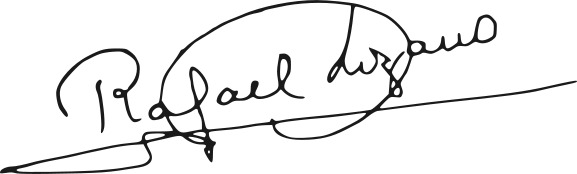
Signature of: rafael lozano martínez